Question: What is the suspected problem?
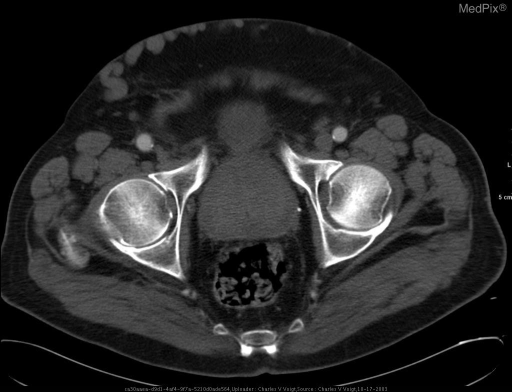
Answer: The findings suggest Dimunuitive right common iliac vein with large collateral vessles. No evidence for cirrhosis.. Collaterals. The patient might have a history of 77 y/o man with right lower quadrant pain.